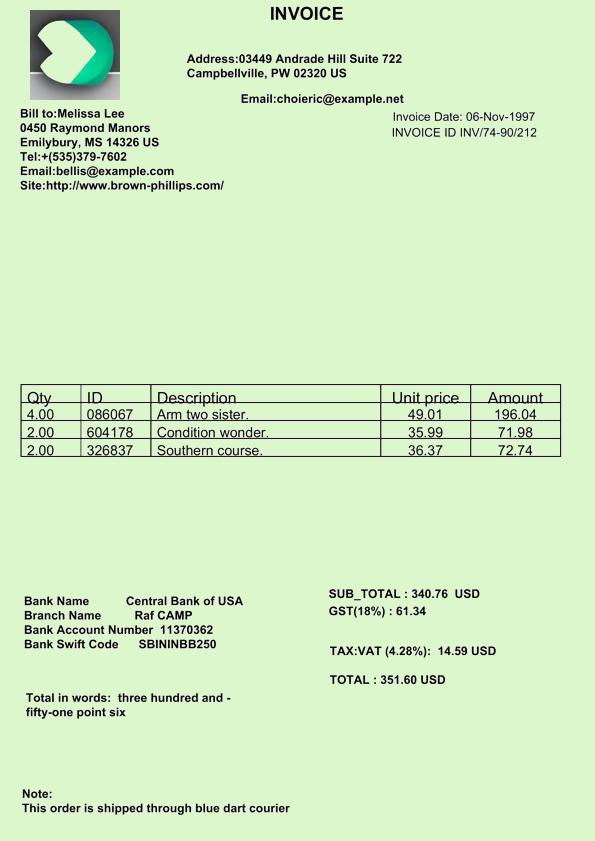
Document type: Invoice